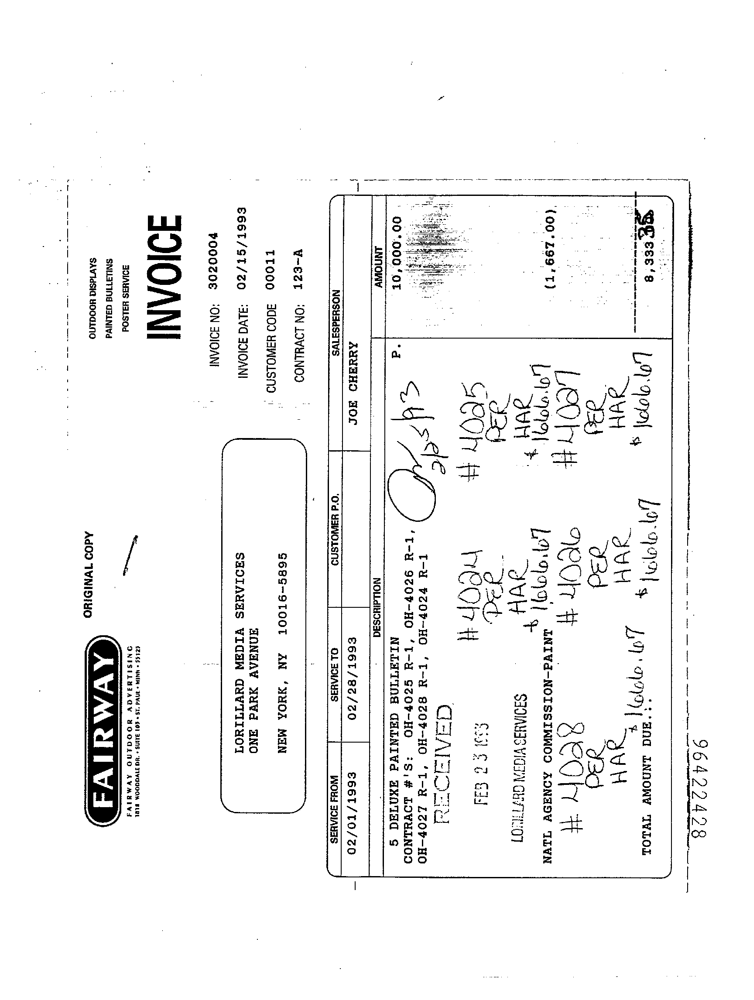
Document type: Invoice